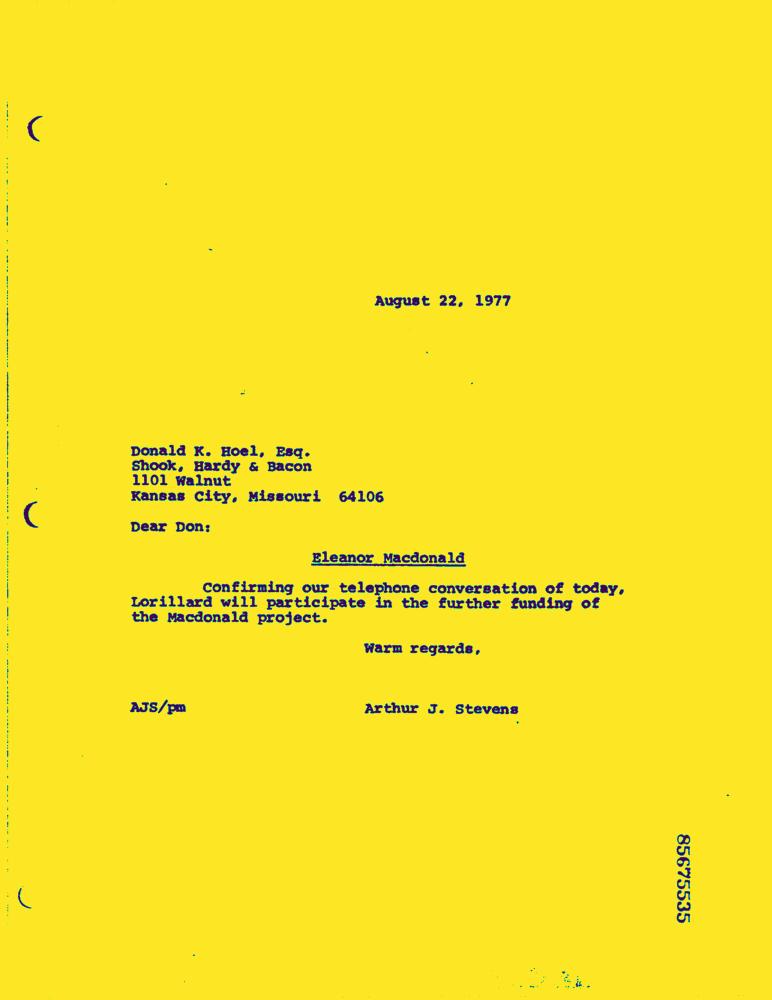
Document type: Letter-Doc